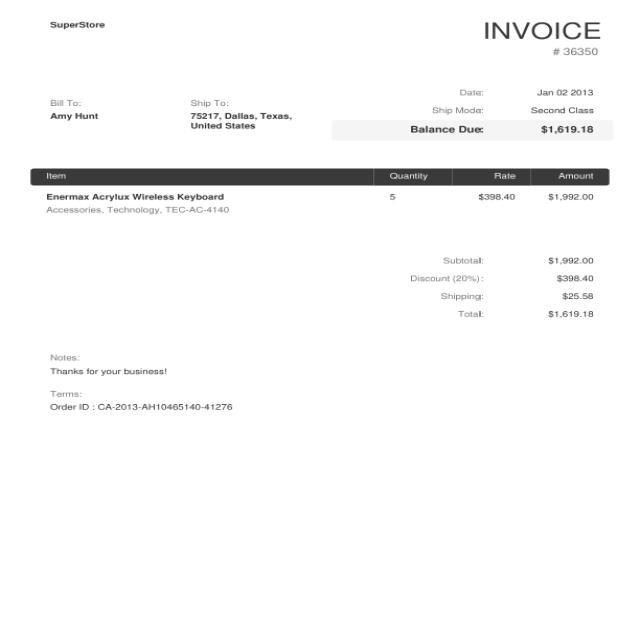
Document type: Invoice